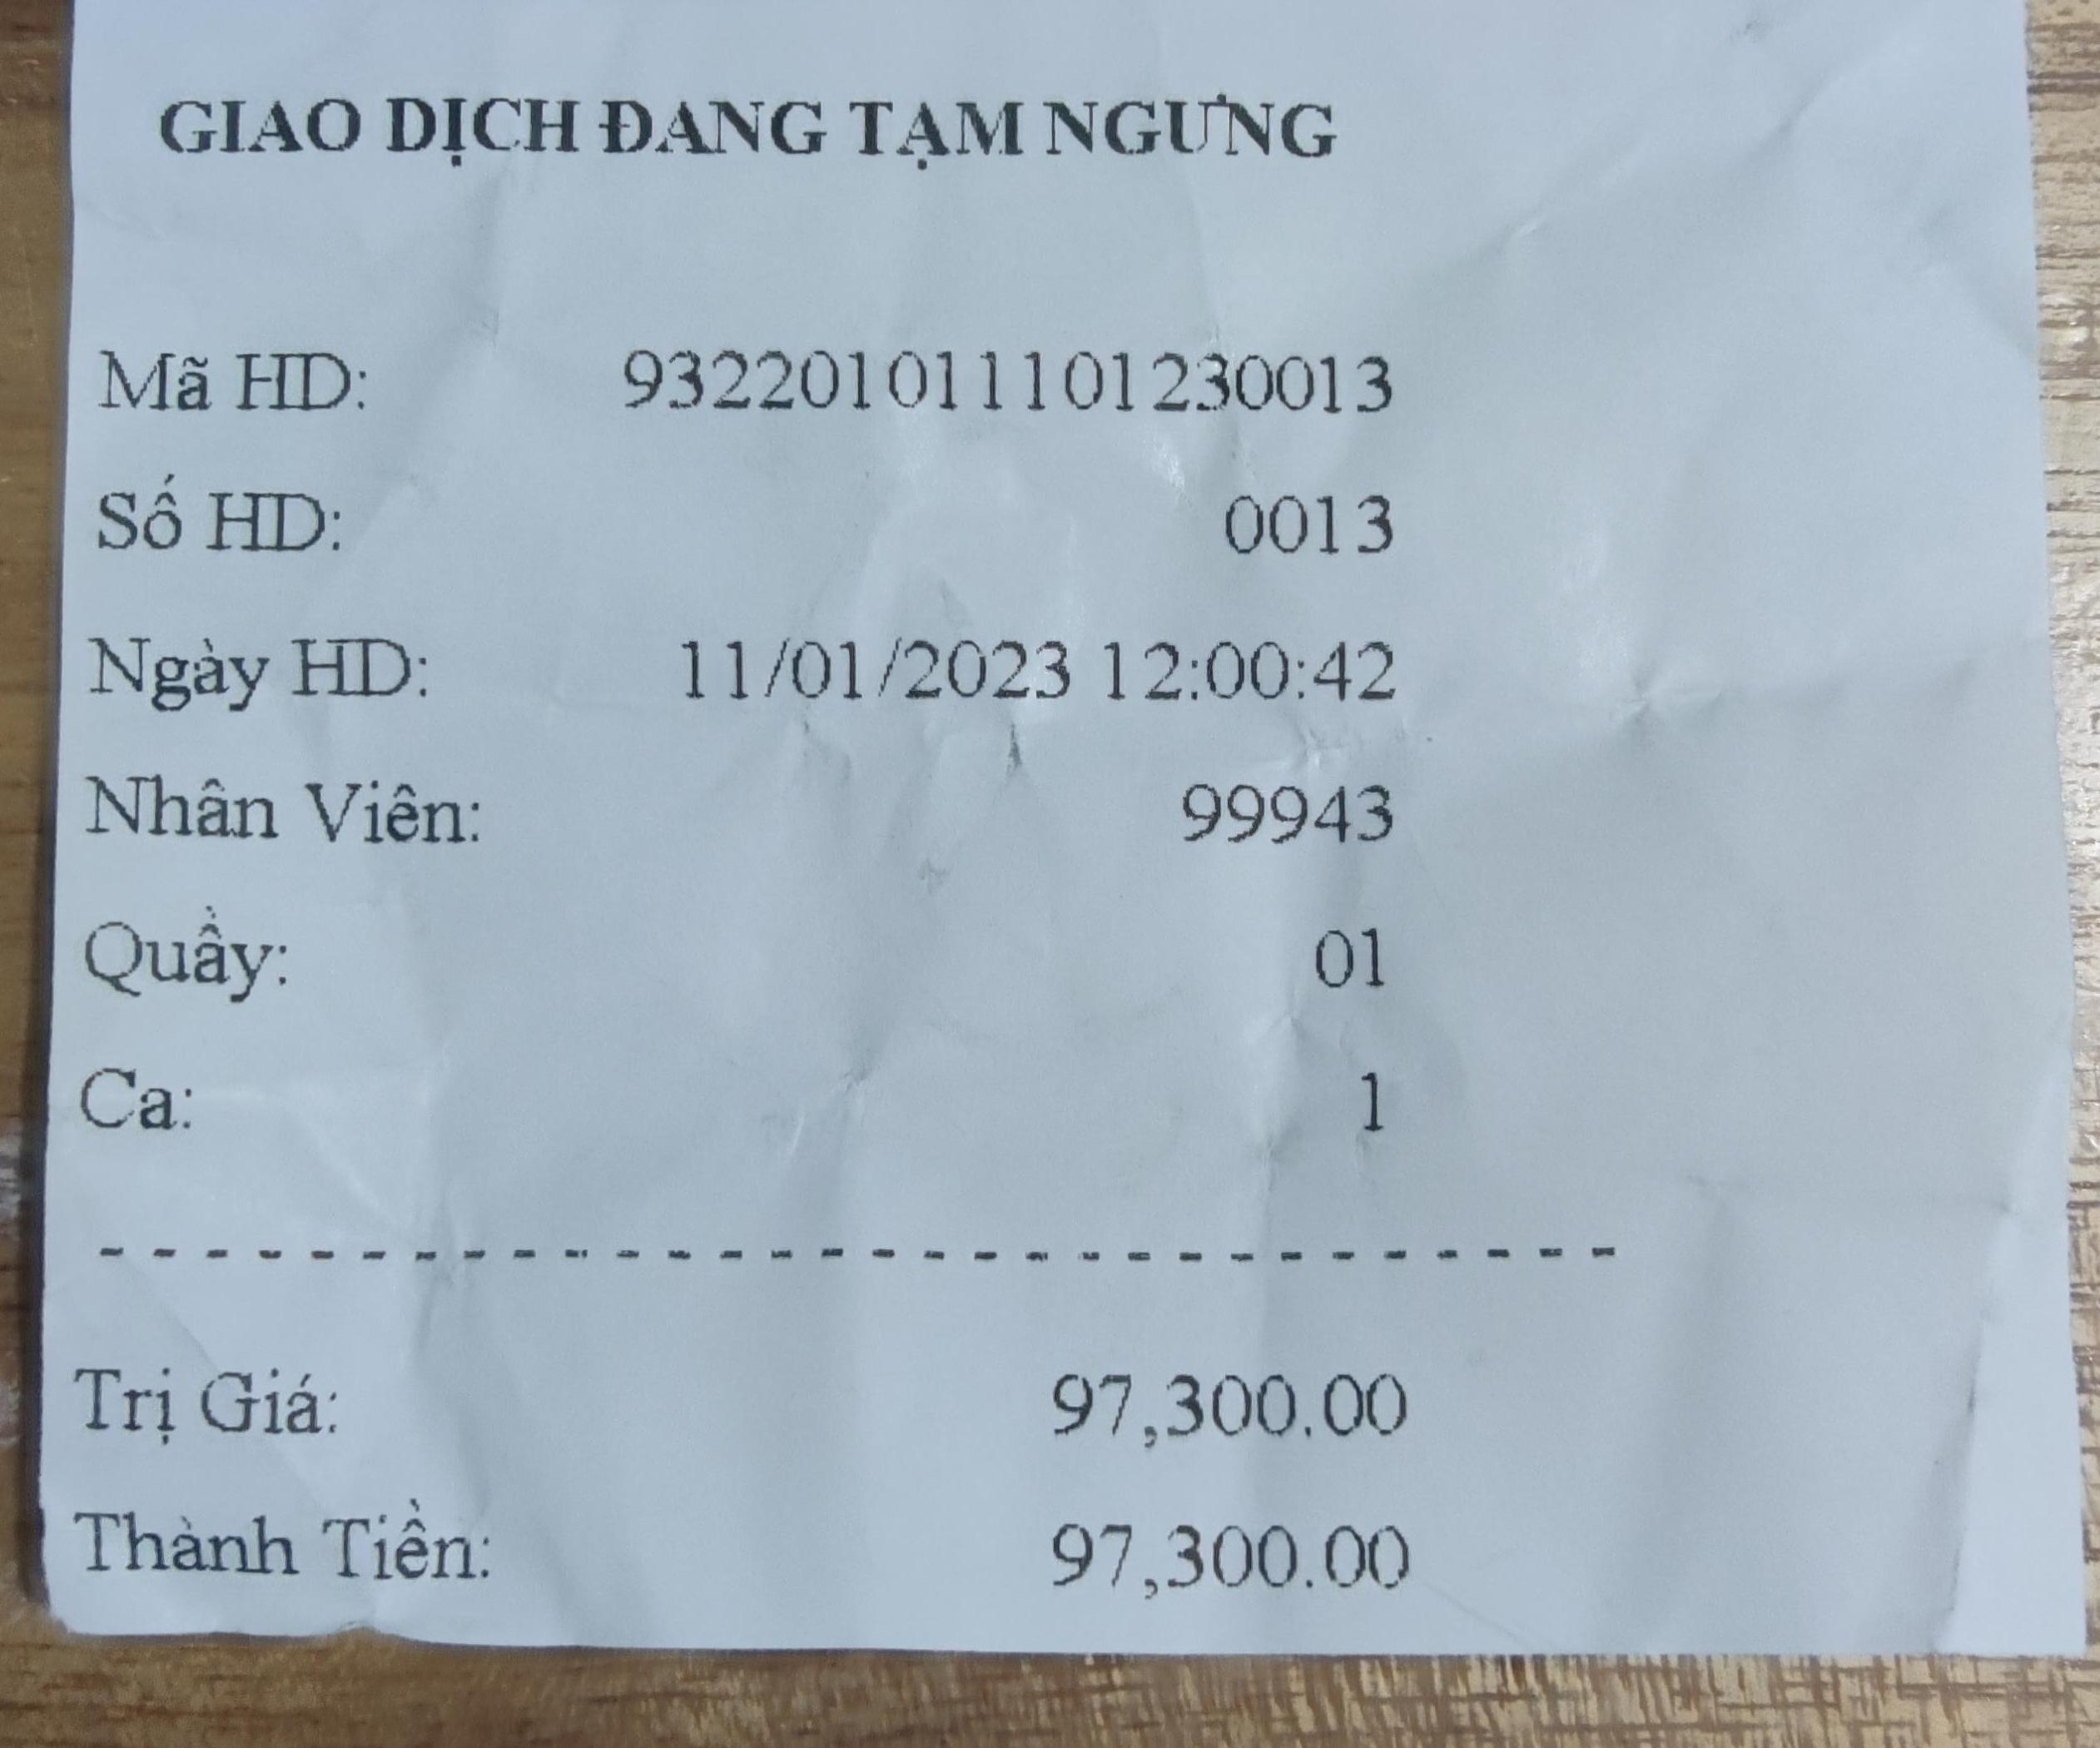
GIAO DỊCH ĐANG TẠM NGƯNG

Mã HD: 932201011101230013
Số HD: 0013
Ngày HD: 11/01/2023 12:00:42
Nhân Viên: 99943
Quầy: 01
Ca: 1
Trị Giá: 97,300.00
Thành Tiền: 97,300.00